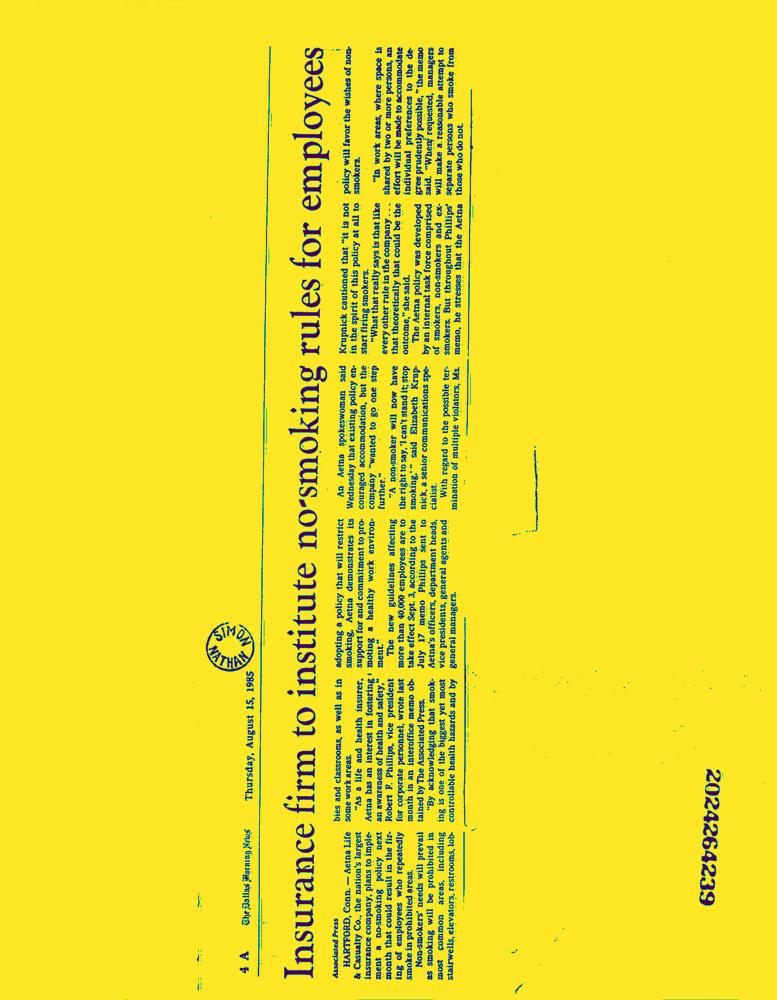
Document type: News-Article